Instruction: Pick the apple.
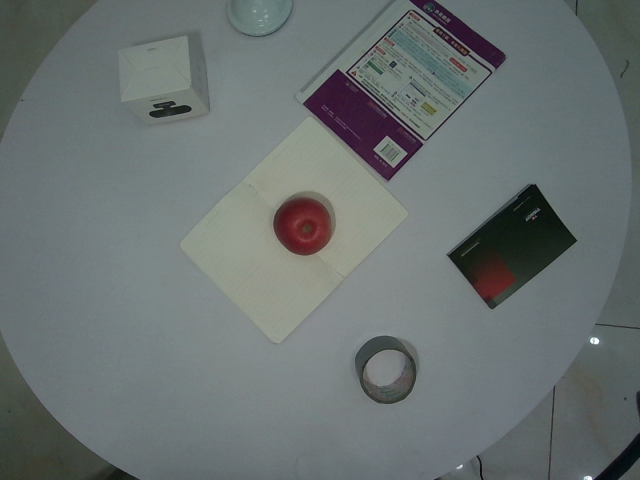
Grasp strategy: vertical